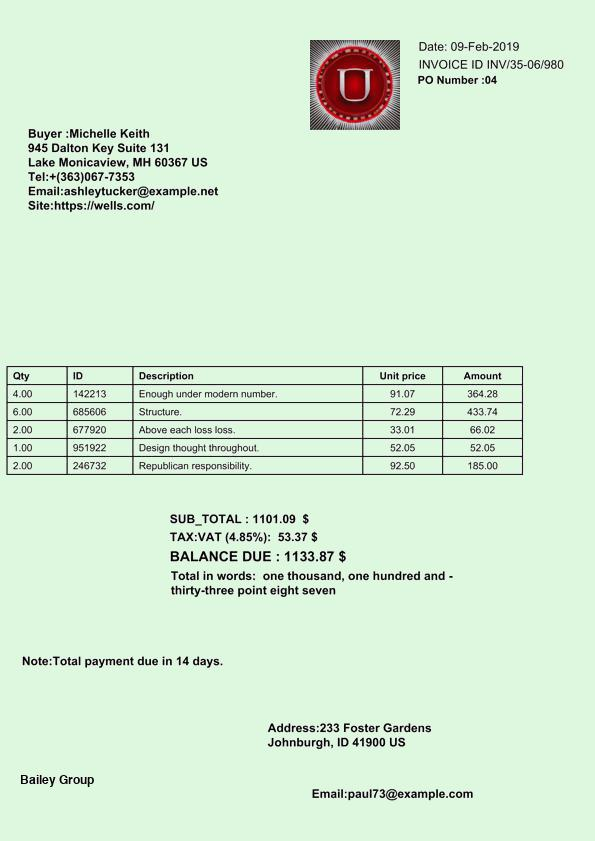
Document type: Invoice